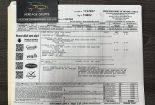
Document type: Invoice